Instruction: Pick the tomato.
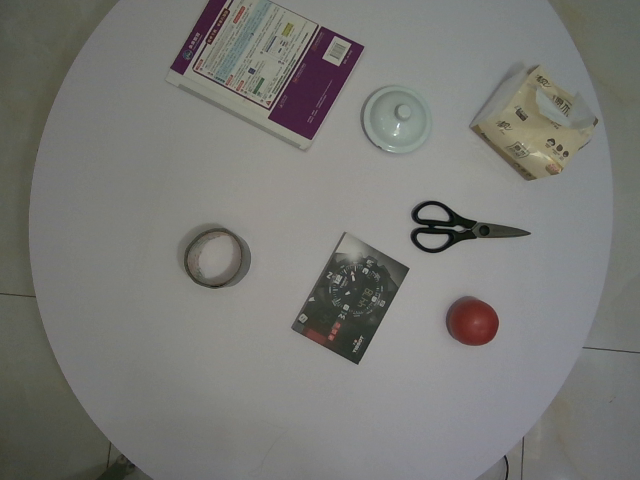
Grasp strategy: vertical